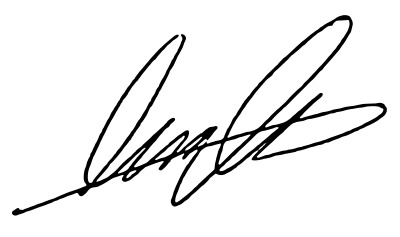
Signature of: basim khashan